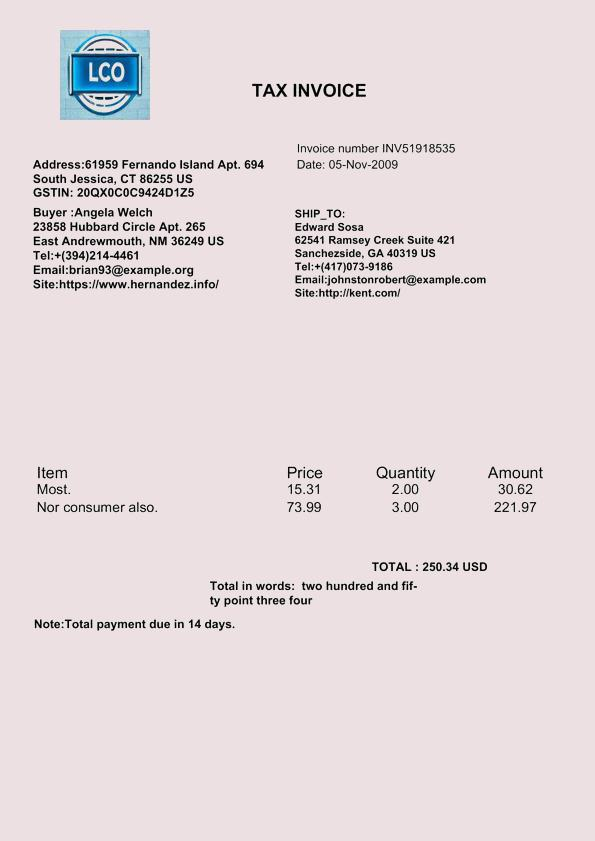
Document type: Invoice